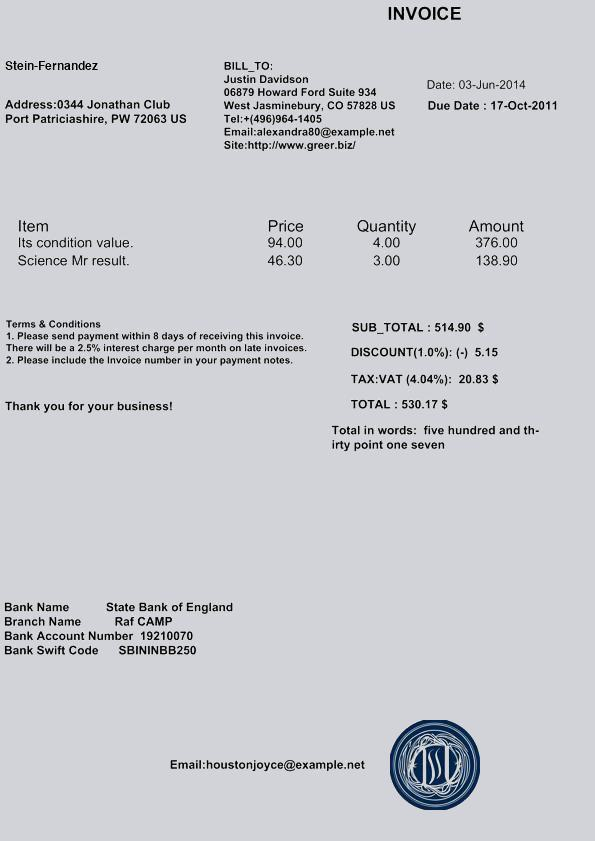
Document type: Invoice